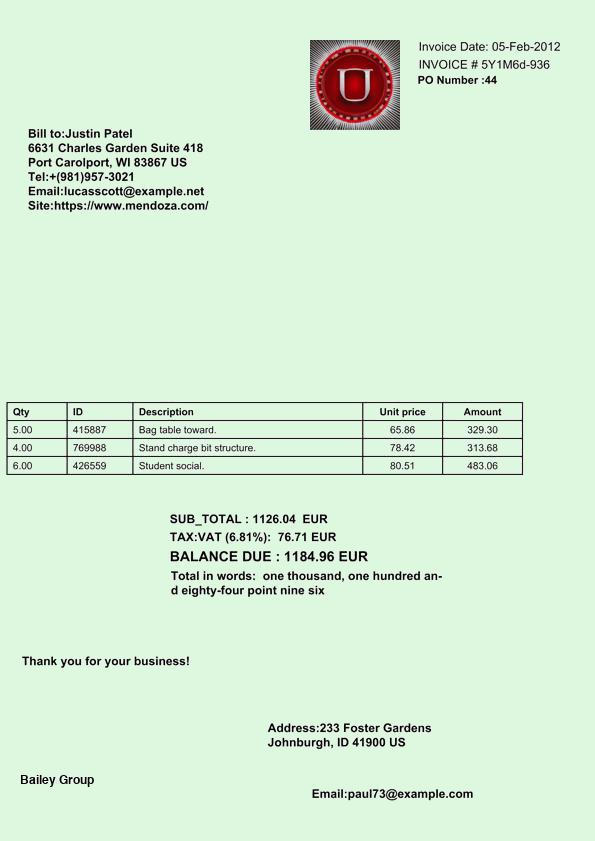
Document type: Invoice